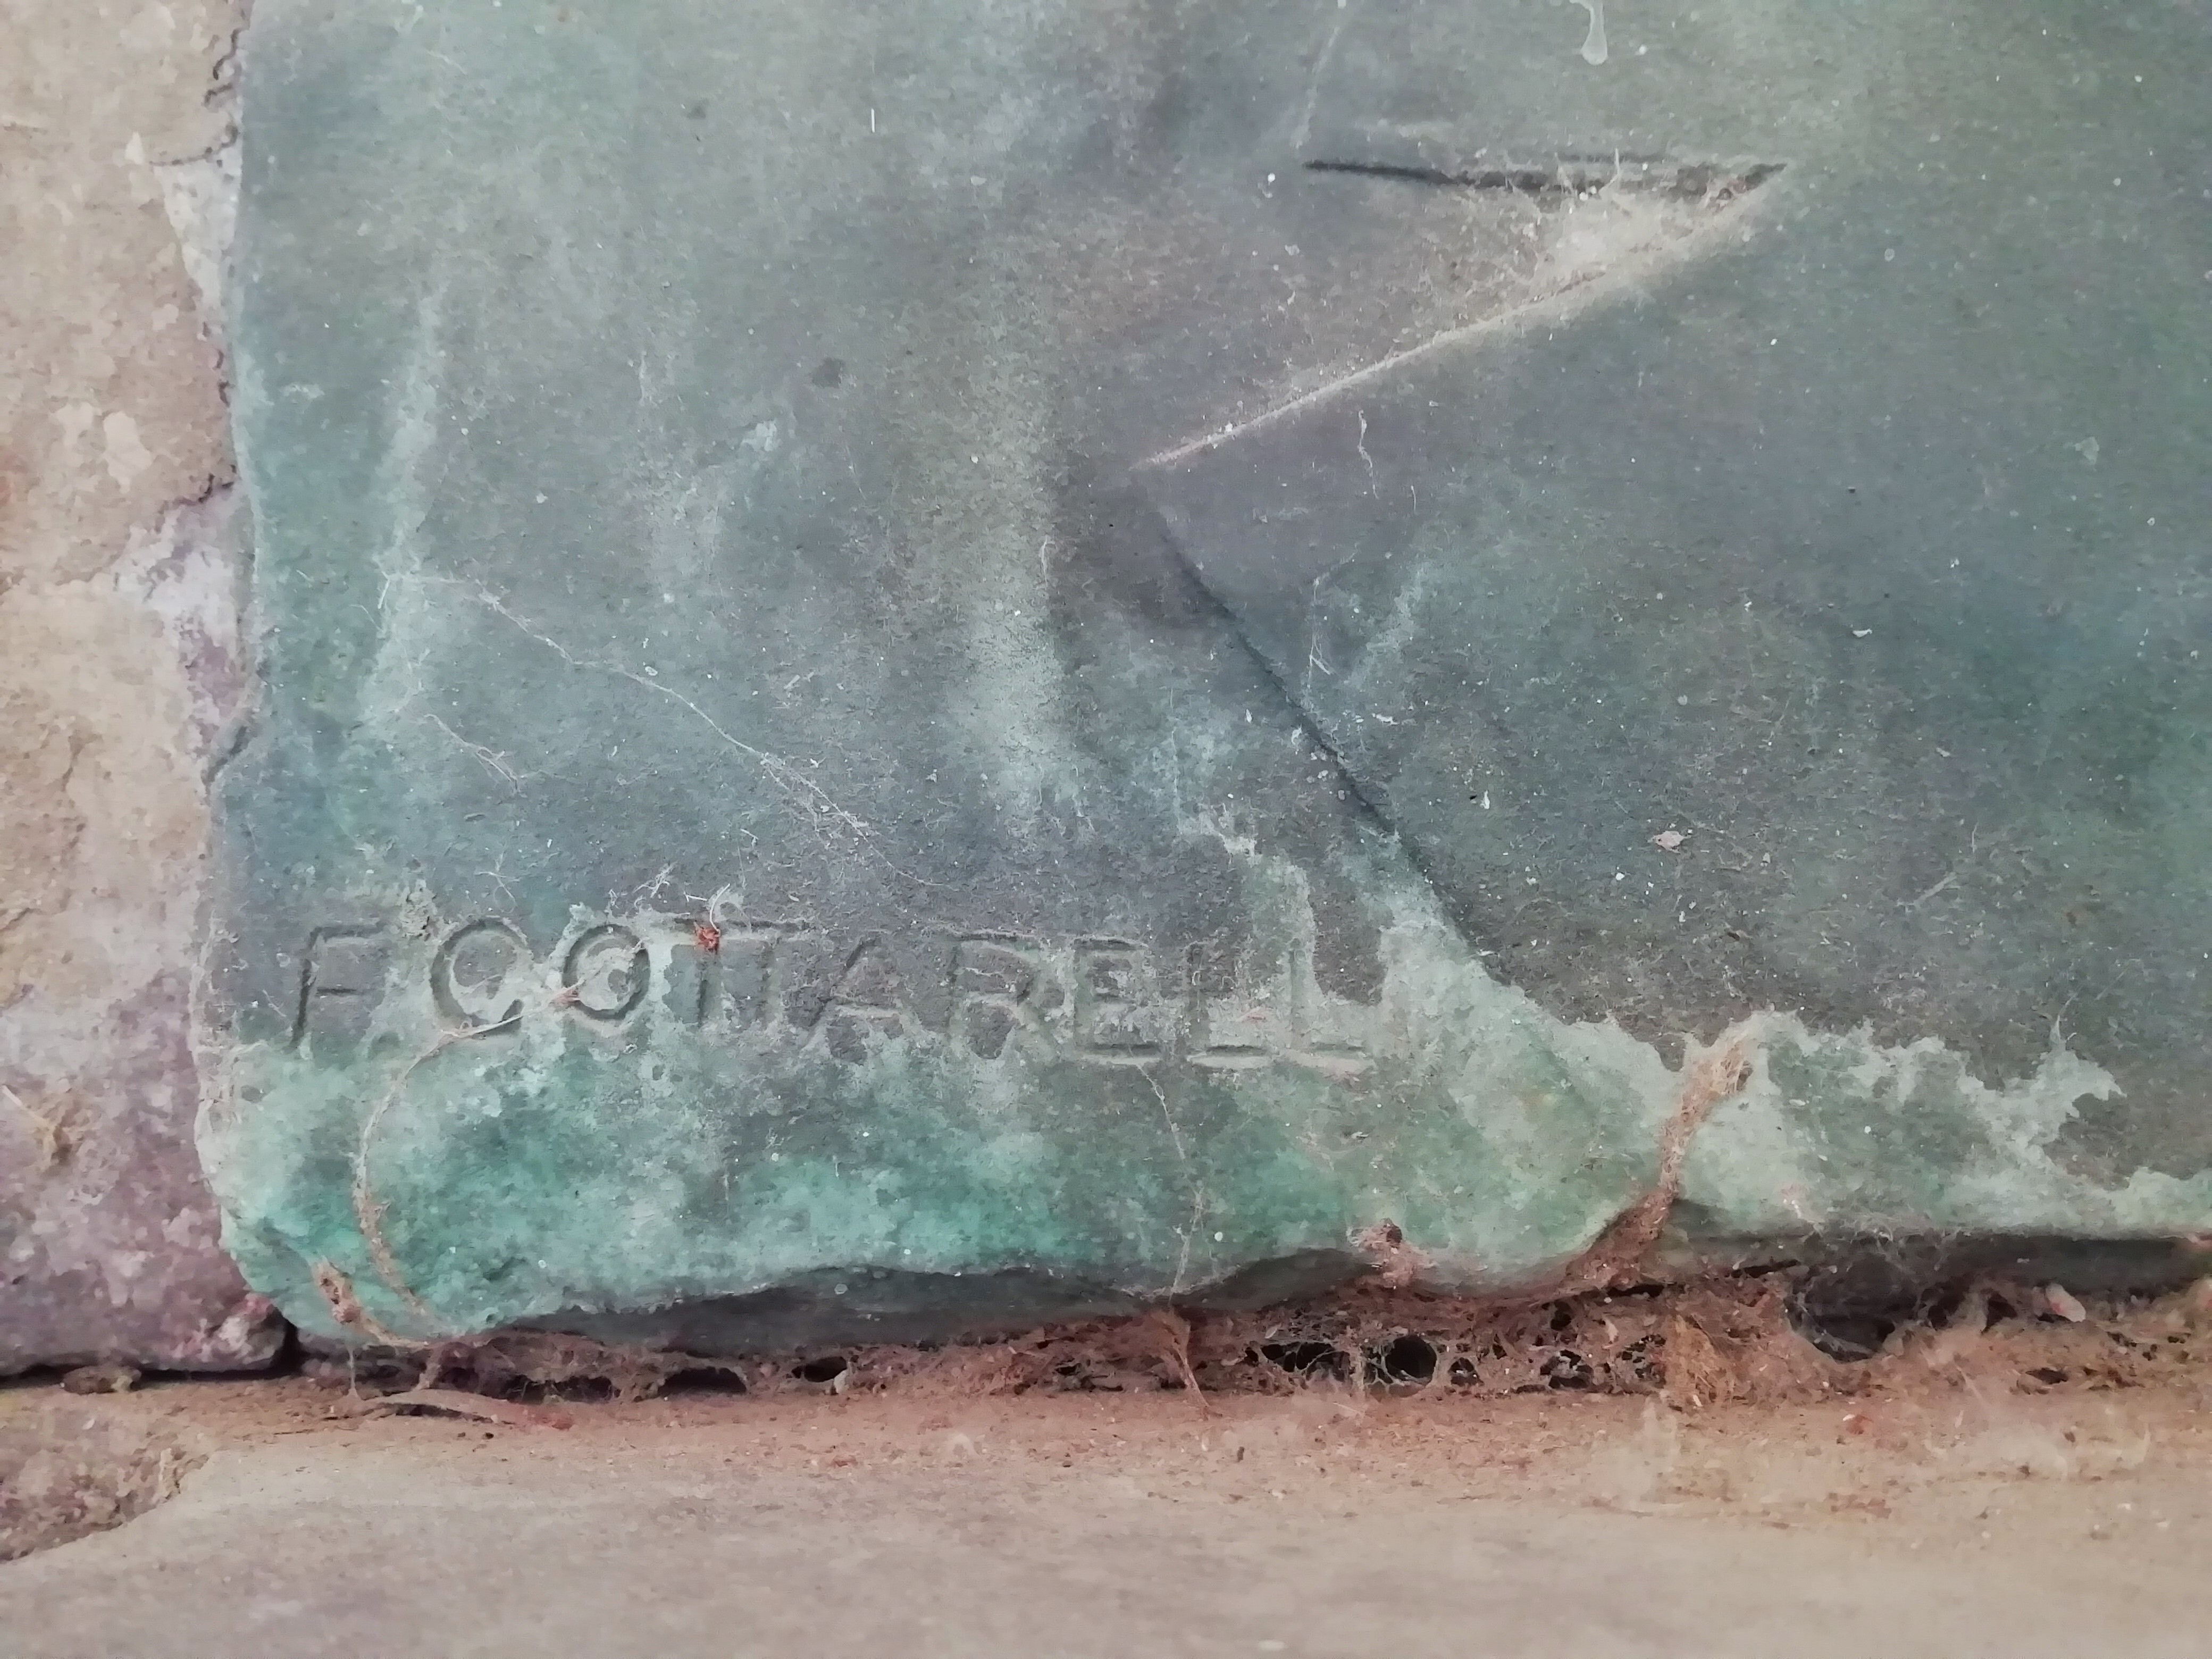
Signature of: ferruccio gottarelli